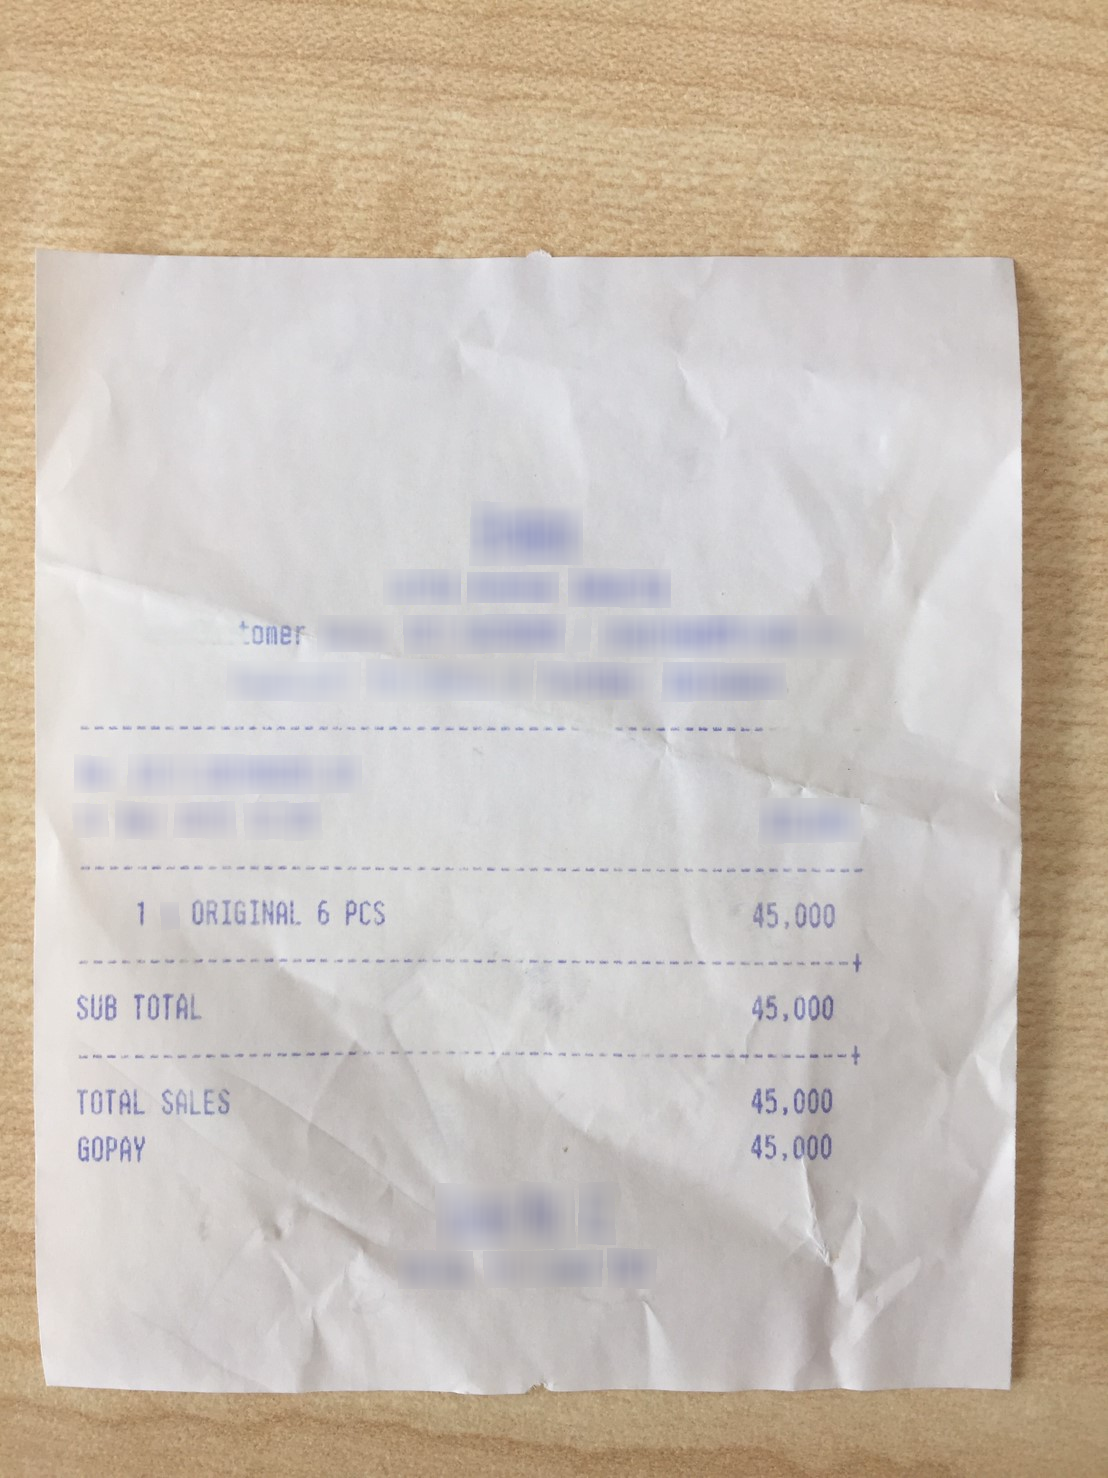
Number of items: 3
Subtotal: 45,000
Total: 45,000
OCR text regions:
text: 1
text: ORIGINAL
text: 6
text: PCS
text: 45,000
text: SUB
text: TOTAL
text: 45,000
text: TOTAL
text: SALES
text: 45,000
text: GOPAY
text: 45,000